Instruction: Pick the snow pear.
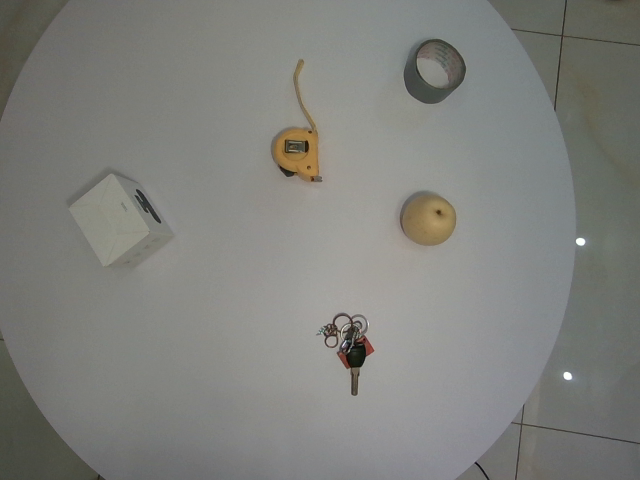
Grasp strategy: vertical